Patient: Male, age 68
The patient, a 68-year-old male, was admitted to our hospital because of "cough and sputum with breathlessness for 3 months". The patient presented with cough and sputum 3 months ago. Specifically, the patient had a paroxysmal cough with white mucous sputum, accompanied by chest distress, shortness of breath, and numbness of both lower limbs. He had a previous history of smoking for 50 years (20 cigarettes/day) but had quit smoking for 5 months. The rest of his past medical history was negative.
Physical examination: general condition was acceptable, superficial lymph nodes were not palpably enlarged, and the breath sounds of both lungs were rough without rhonchus and moist rales. No abnormalities were found on cardiac or abdominal examination.
The examinations undertaken are listed in Table 1. All images were taken by contrast-enhanced CT.
1. Chest CT plain scan and enhanced scan: (Figures 1A, B, 05 March 2022): a mixed-density mass measuring approximately 12.6 x 7.6 cm was found on the left upper lobe of the lung, with truncated bronchi in the upper lobe of the left lung, localized thinning of the left pulmonary artery, and multiple small patchy and nodular high-density shadows in the surrounding lung; multiple small nodules and small patchy high-density shadows were found in the lower lobe of the left lung.
2. Cranial MRI plain scan and enhanced scan (06 March 2022): abnormal lesion signal shadow was found in the anterior horn of the left lateral ventricle, which was presumed to be a cavernous hemangioma.
3. Tracheoscopy (09 March 2022): cauliflower-like neoplasm was found to block the orifice in the upper lobe of the left lung, and the opening of the lower lobe was slightly compressed and narrowed; no abnormalities were found in the bronchial tubes of the bilateral lobes.
4. Tumor markers (03 March 2022): carcinoembryonic antigen (CEA) was 6mg/ml, CA125 was 88.18U/ml, section 19 of cytokeratin was 12.91ng/ml, and neuron-specific enolase (NSE) was 33.72ng/ml.
There were no abnormalities in the routine blood test, whole-body bone imaging, biochemistry analysis, blood clotting, echocardiography, and electrocardiogram.
Pathological findings: the moderately differentiated squamous cell carcinoma was revealed (through bronchoscopy biopsy of left upper lobe lung). Immunohistochemical findings: CK5/6 (+), CK7 (-), Ki-67 (+, 50%-60%), NapsinA (-), P40 (+), TTF-1 (-), and P63 (+). No abnormalities were found in etiological examinations for bacteria, fungus, M. tuberculosis, Pneumocystis carinii, Actinomyces, nocardiosis, and cytomegalovirus.
Final diagnosis: there was a malignant tumor (squamous cell carcinoma, cT4N3M0 IIIC) with obstructive pneumonia in the upper lobe of the left lung. Since the patient had no surgical indications, he was suggested for chemotherapy combined with radiotherapy and PD-L1 testing. Genetic testing showed negative results for EGFR, ALK, ROS1, and PD-L1 expression.
Treatment:
Treatment course: a brief description of the treatment course is shown in Figure 2. After excluding contraindications, the first cycle of DP chemotherapy (docetaxel 120mg d1 + cisplatin 40mg d1-d3) was administered on 15 March 2022. Here, the chemotherapy went smoothly and the patient did not have any complaints. Then, the second cycle of chemotherapy was administered on 05 April 2022 with the same regimen as the first cycle. During chemotherapy, the patient had a severe gastrointestinal reaction and bone marrow suppression, with white blood cells falling to 1.3 x 109/L and neutrophils dropping to 0.23 x 109/L. Also, the patient was given symptomatic treatment such as leuke-raising injections but refused to accept another cycle of chemotherapy. After excluding contraindications, he was treated with 200 mg of camrelizumab for immunotherapy on 25 April 2022. On 21 May 2022, the patient began to cough up blood in phlegm with a volume of about 20 ml and he was reviewed using a chest CT on 22 May 2022 (Figures 3A, B), which showed that the lung cancer in the upper lobe of the left lung was less extensive than before, while multiple small nodules and small patchy high-density shadows in both lungs were more extensive than before, which could not exclude pneumonia or infection associated with ICIs. The patient was diagnosed with a tracheoscopy and a 13-item nucleic acid test for respiratory pathogens in the lavage fluid, which was positive for MTB. Moreover, the acid-fast bacillus stain test was positive. Therefore, the patient was considered to have active TB. Multidisciplinary oncology consultation suggested that the patient should stop immunotherapy and be treated with a four-drug anti-TB regimen of isoniazide, rifampicin, ethambutol, and pyrazinamide. After 3 months of anti-TB treatment, the patient was reviewed using an enhanced CT scan on 19 August 2022, which showed that the primary focus of cancer in the right lung was stable and the nodular and small patchy high-density shadows in both lungs were less extensive than before (Figures 4A, B). Finally, the lung was stable, and no further ICIs were administered.The patient is currently in a relatively stable condition and is being followed up.
Keywords: drug-related adverse reactions, immune checkpoint inhibitors, interferon-γ release assay, tuberculosis, tuberculosis screening
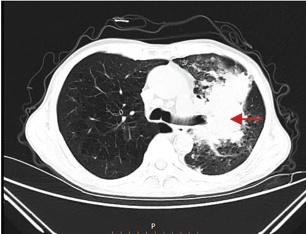
Image caption: Chest CT on 19 August 2022. (A) The primary focus of cancer in the right lung was stable.